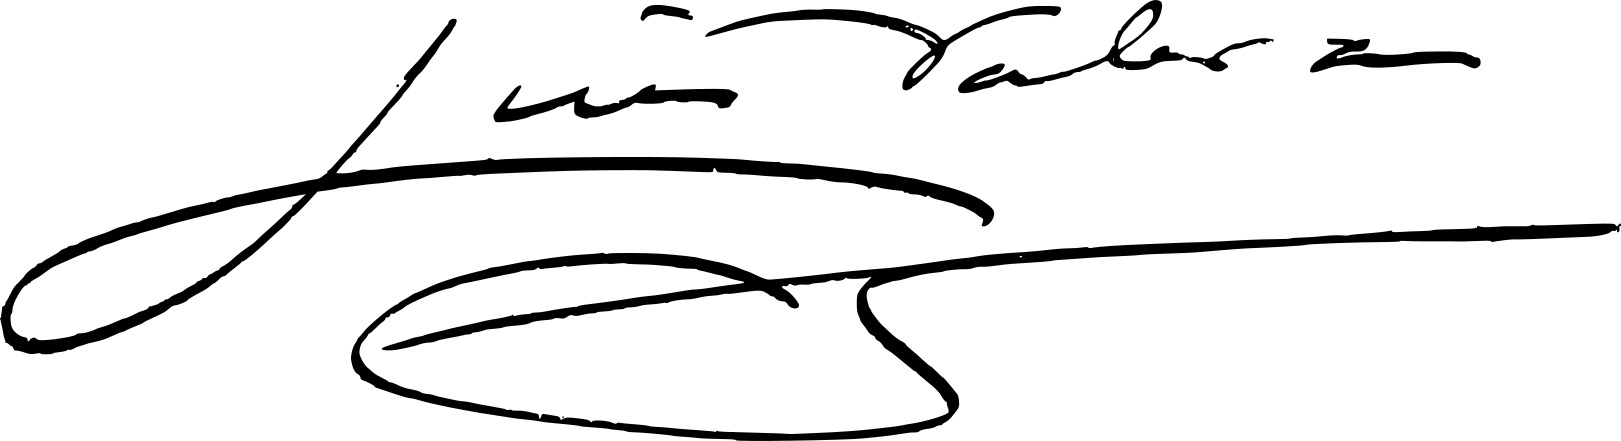
Signature of: luis valera